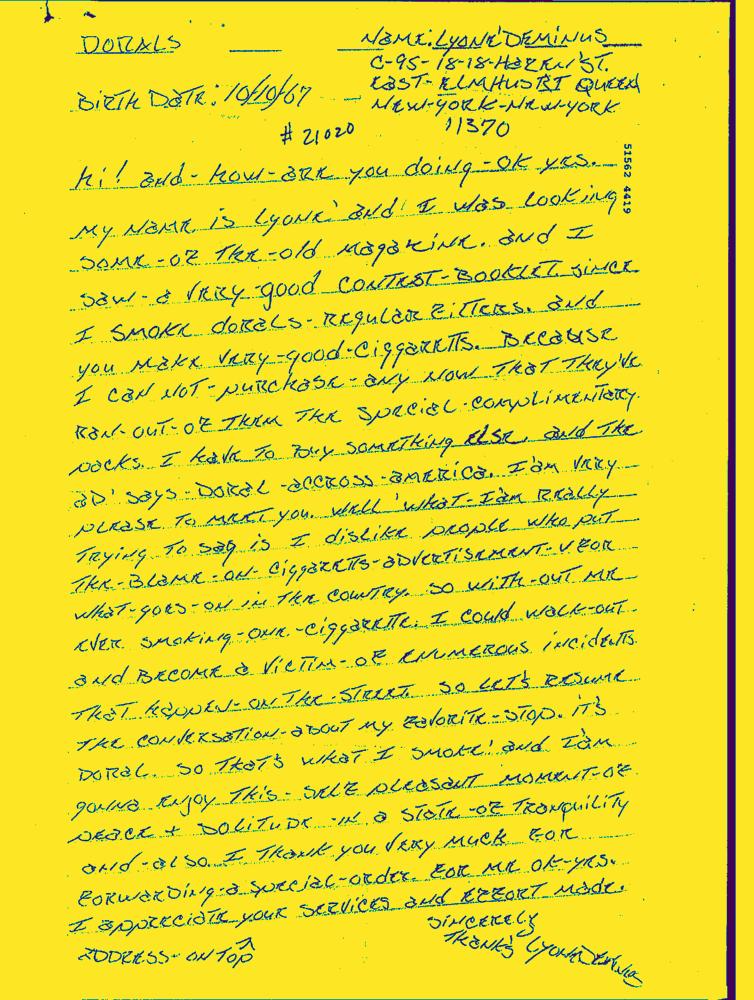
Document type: Hand-Written